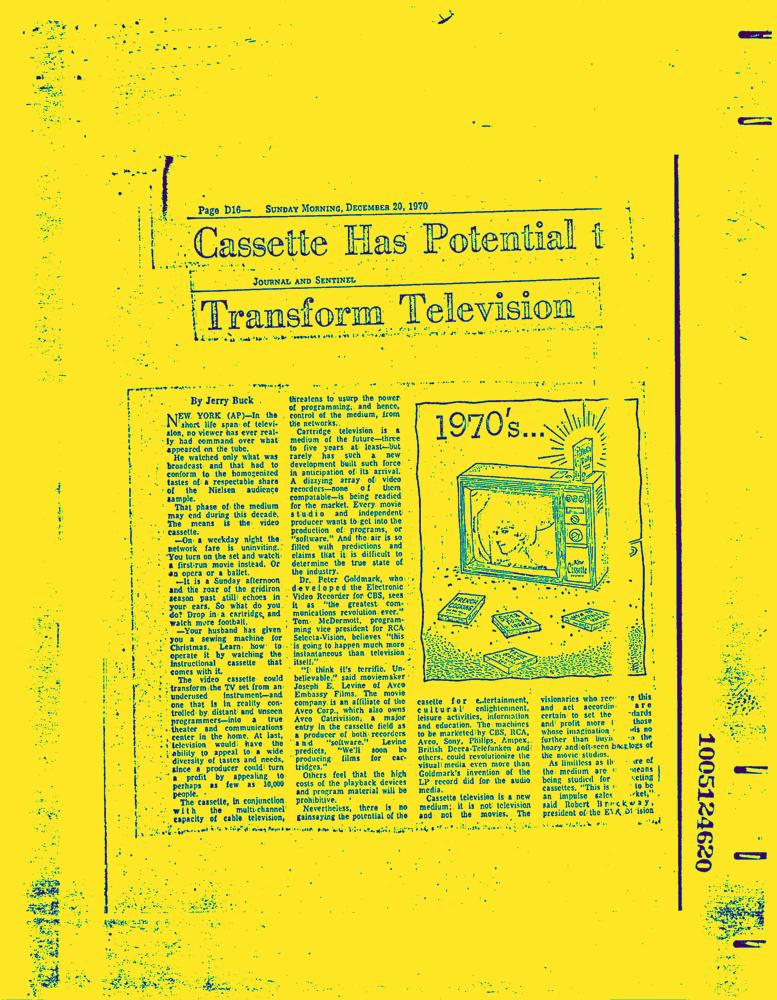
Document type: News-Article